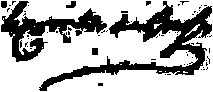
Signature of: françois joseph paul de grasse